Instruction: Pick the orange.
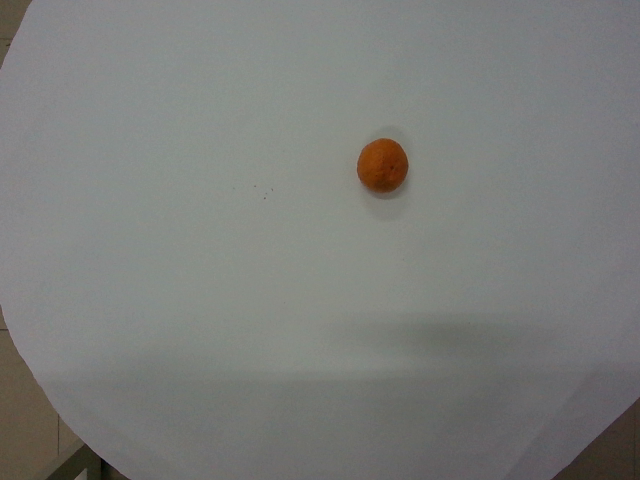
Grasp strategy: vertical